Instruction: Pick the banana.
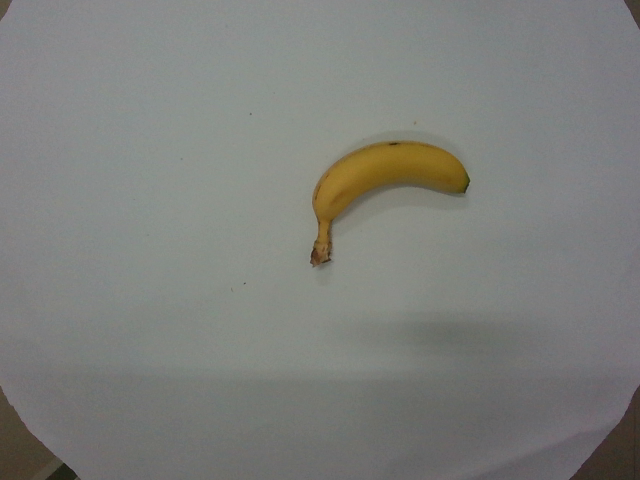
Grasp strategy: vertical